Question: What is the date of the hearing as scheduled in the document?
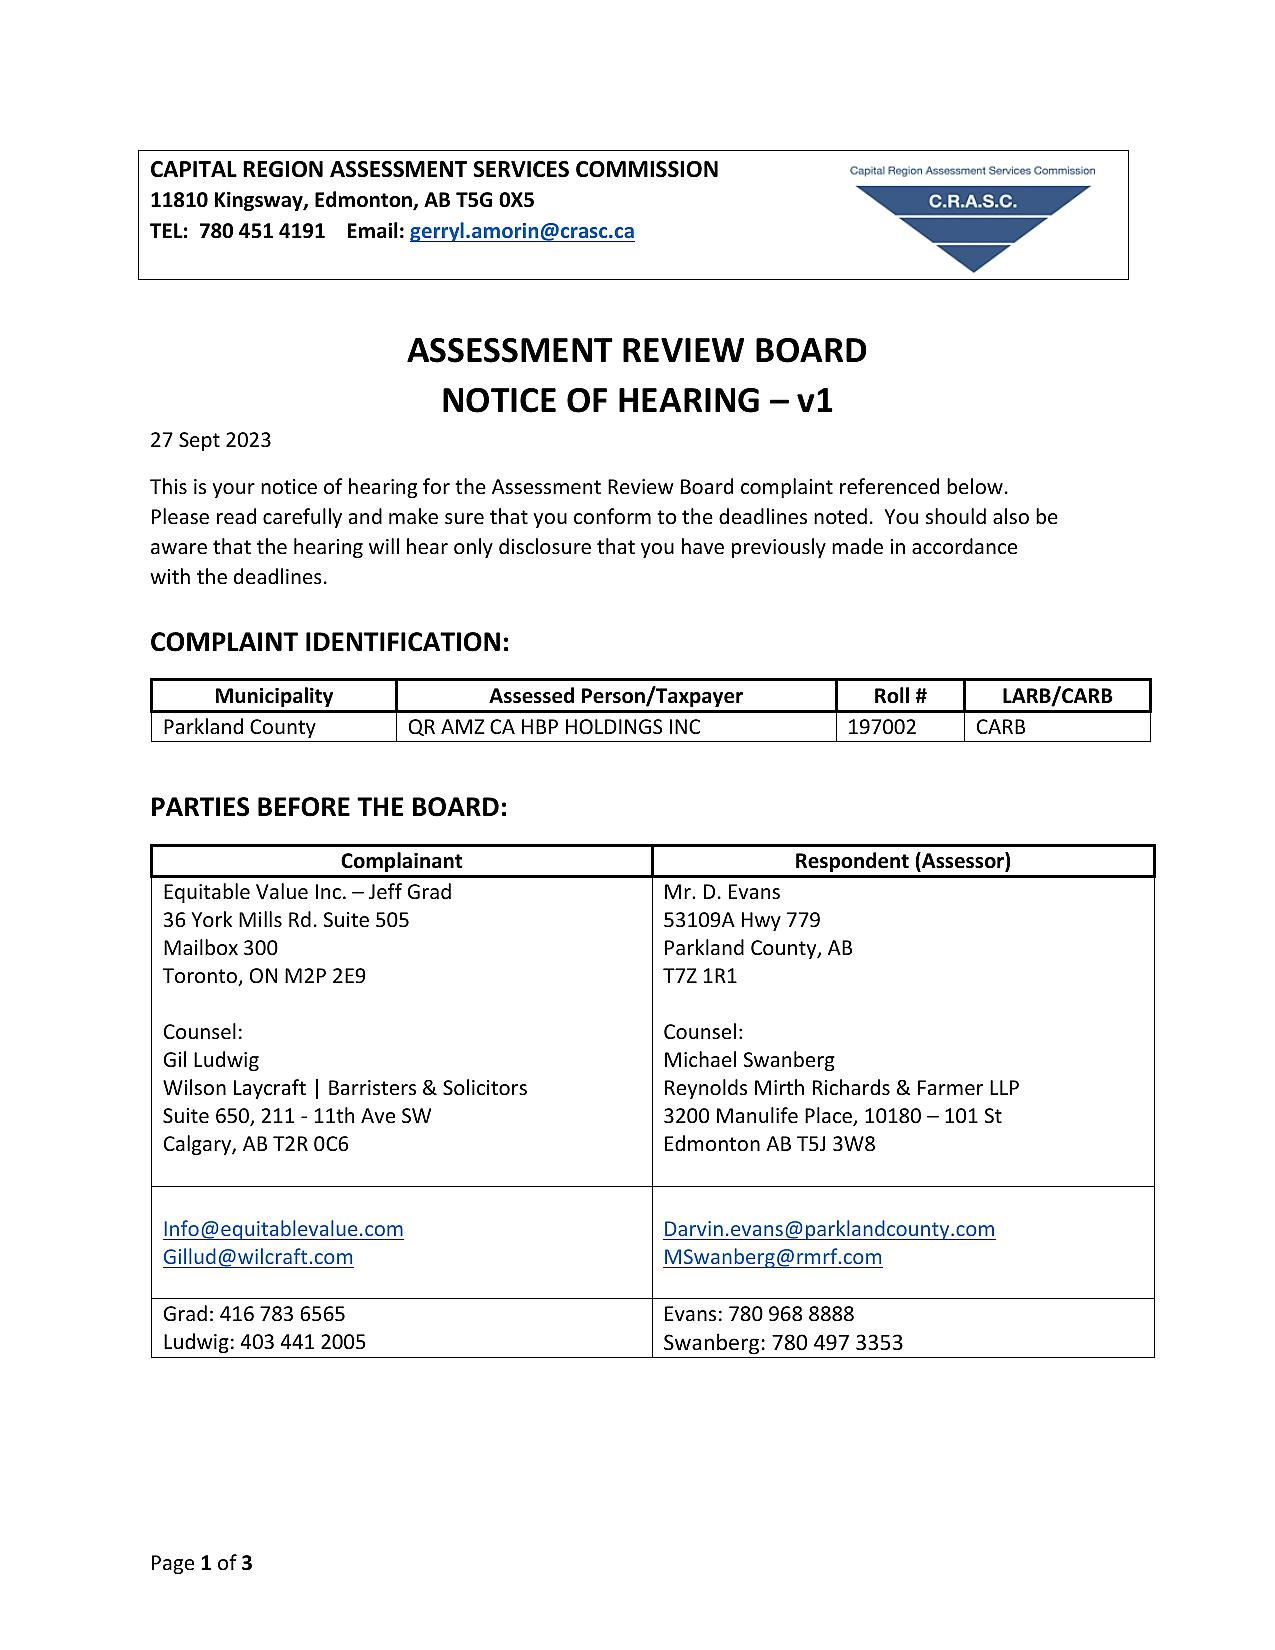
Answer: "27-Sep-23"